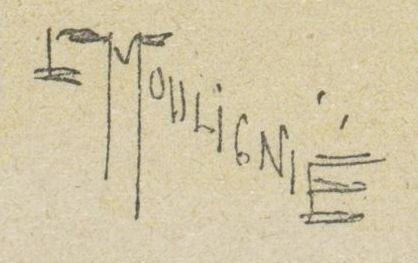
Signature of: louis moulignié